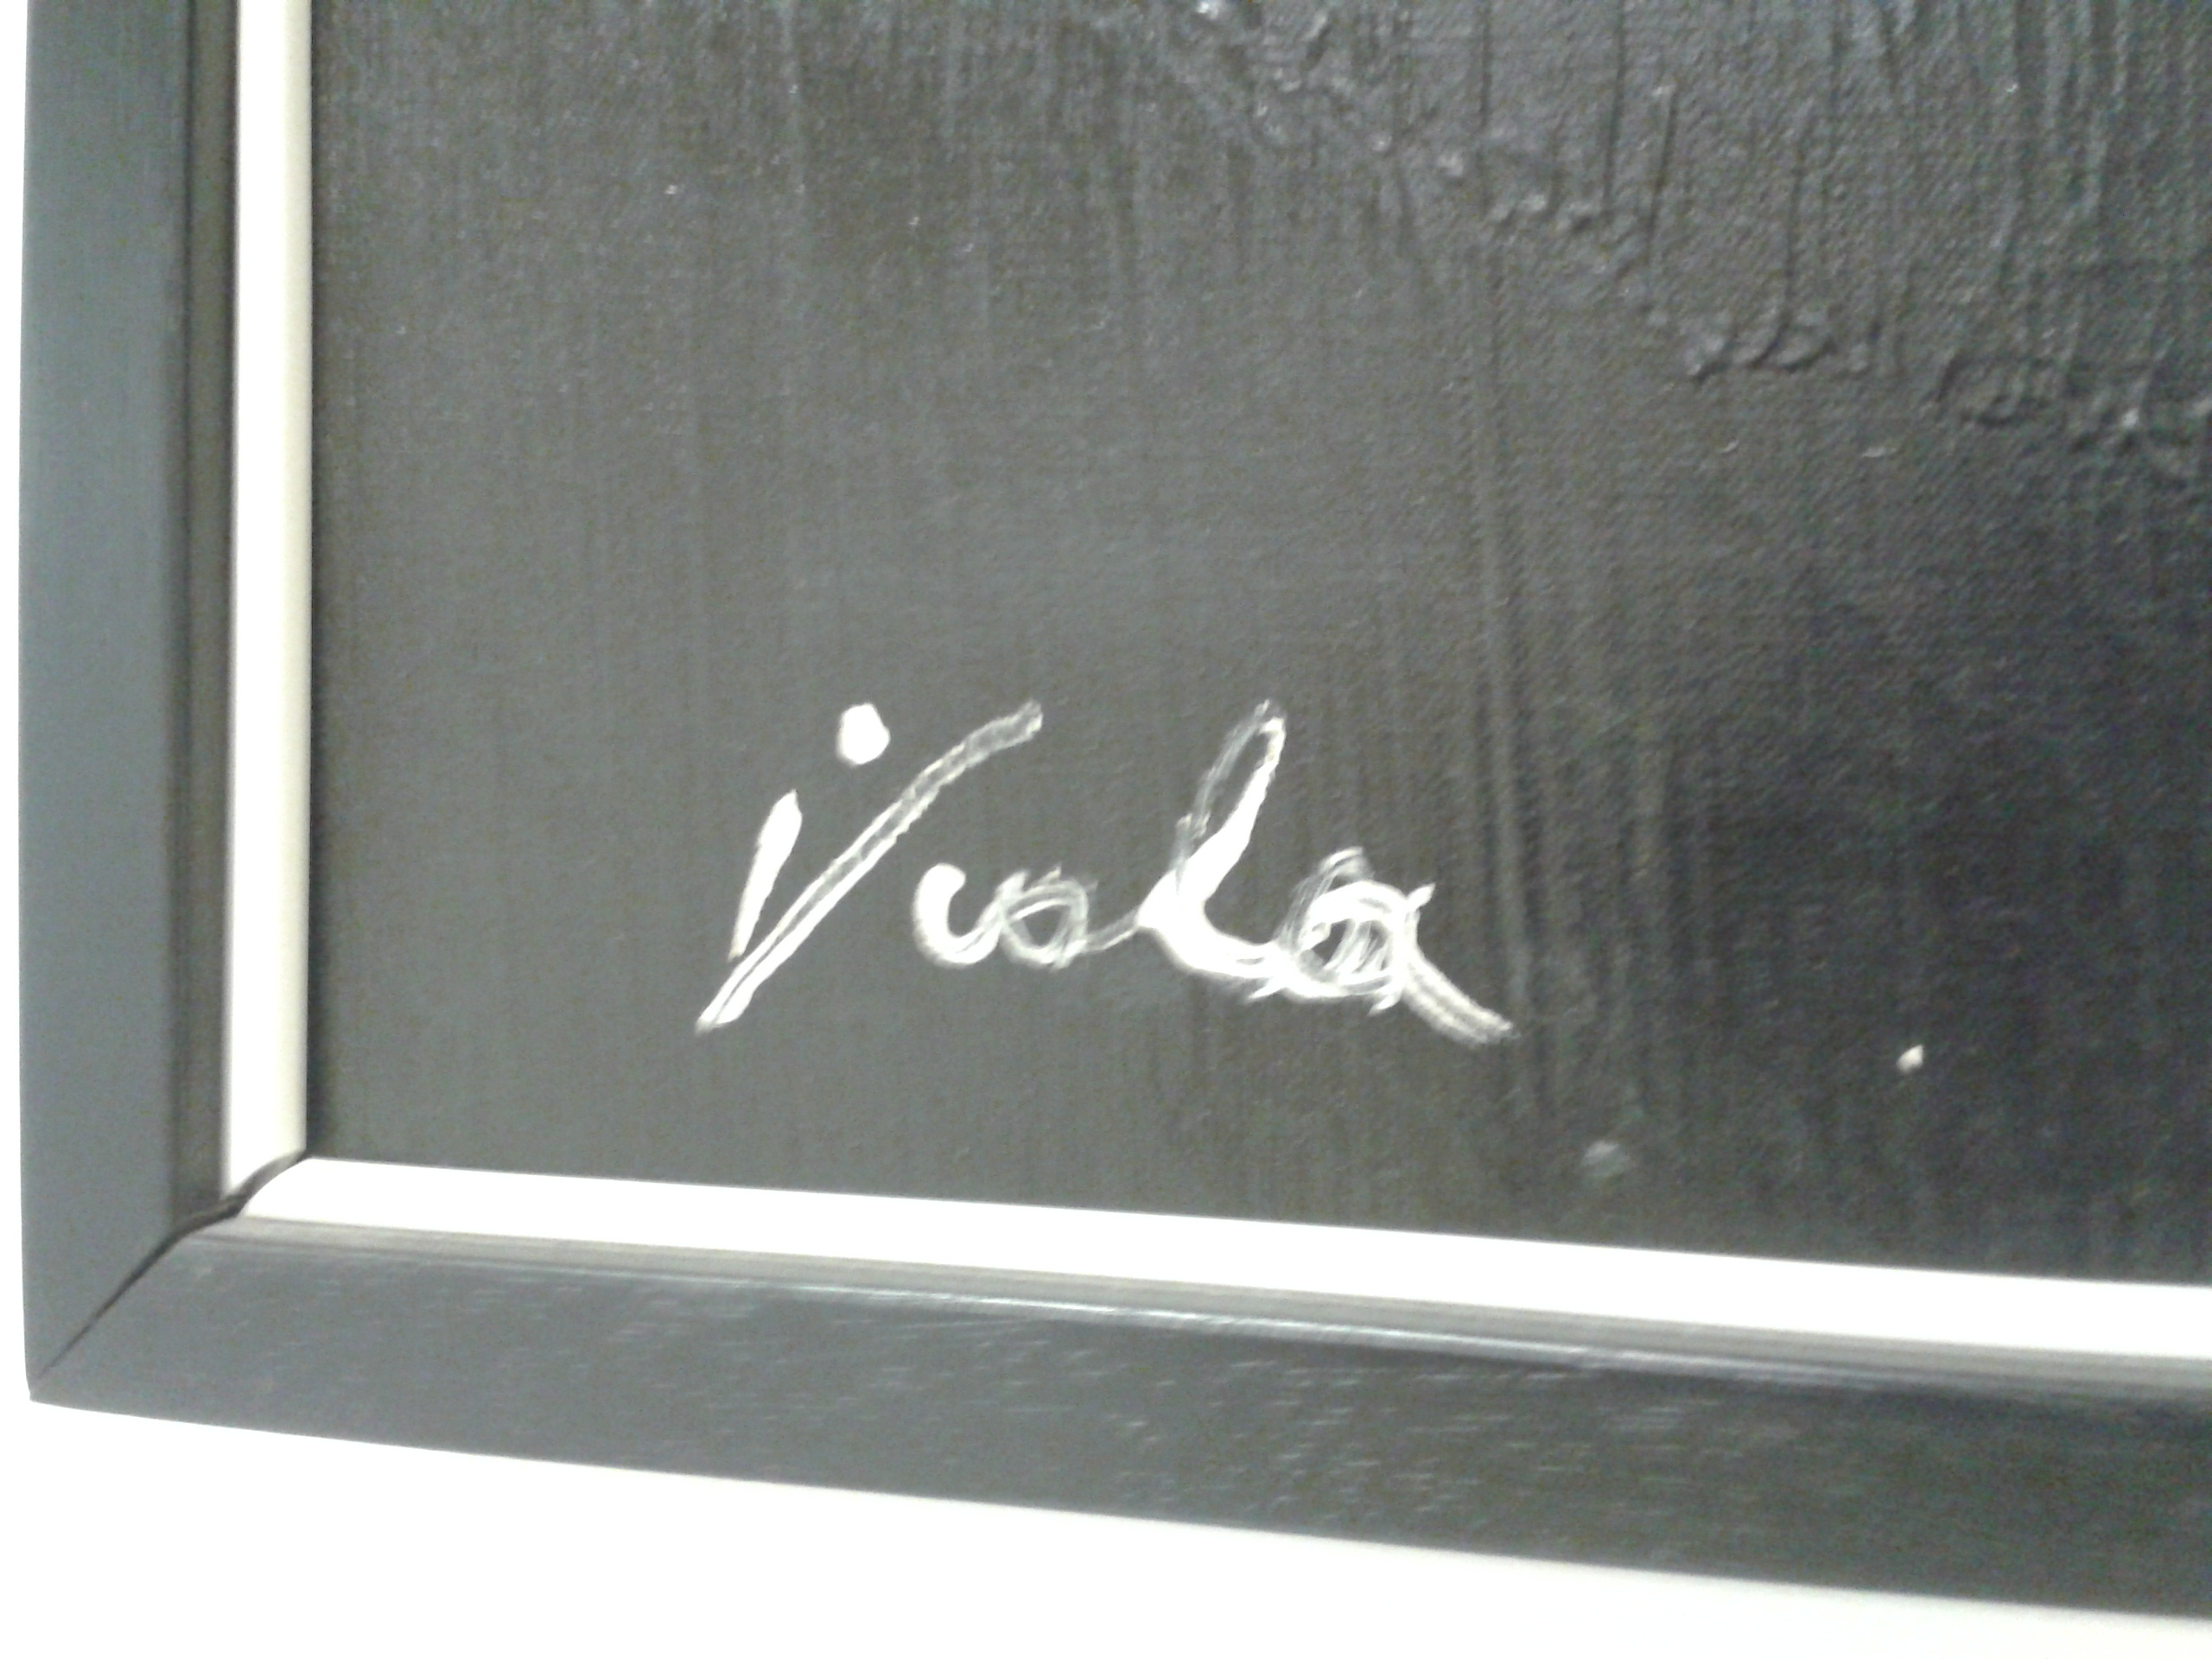
Signature of: manuel viola